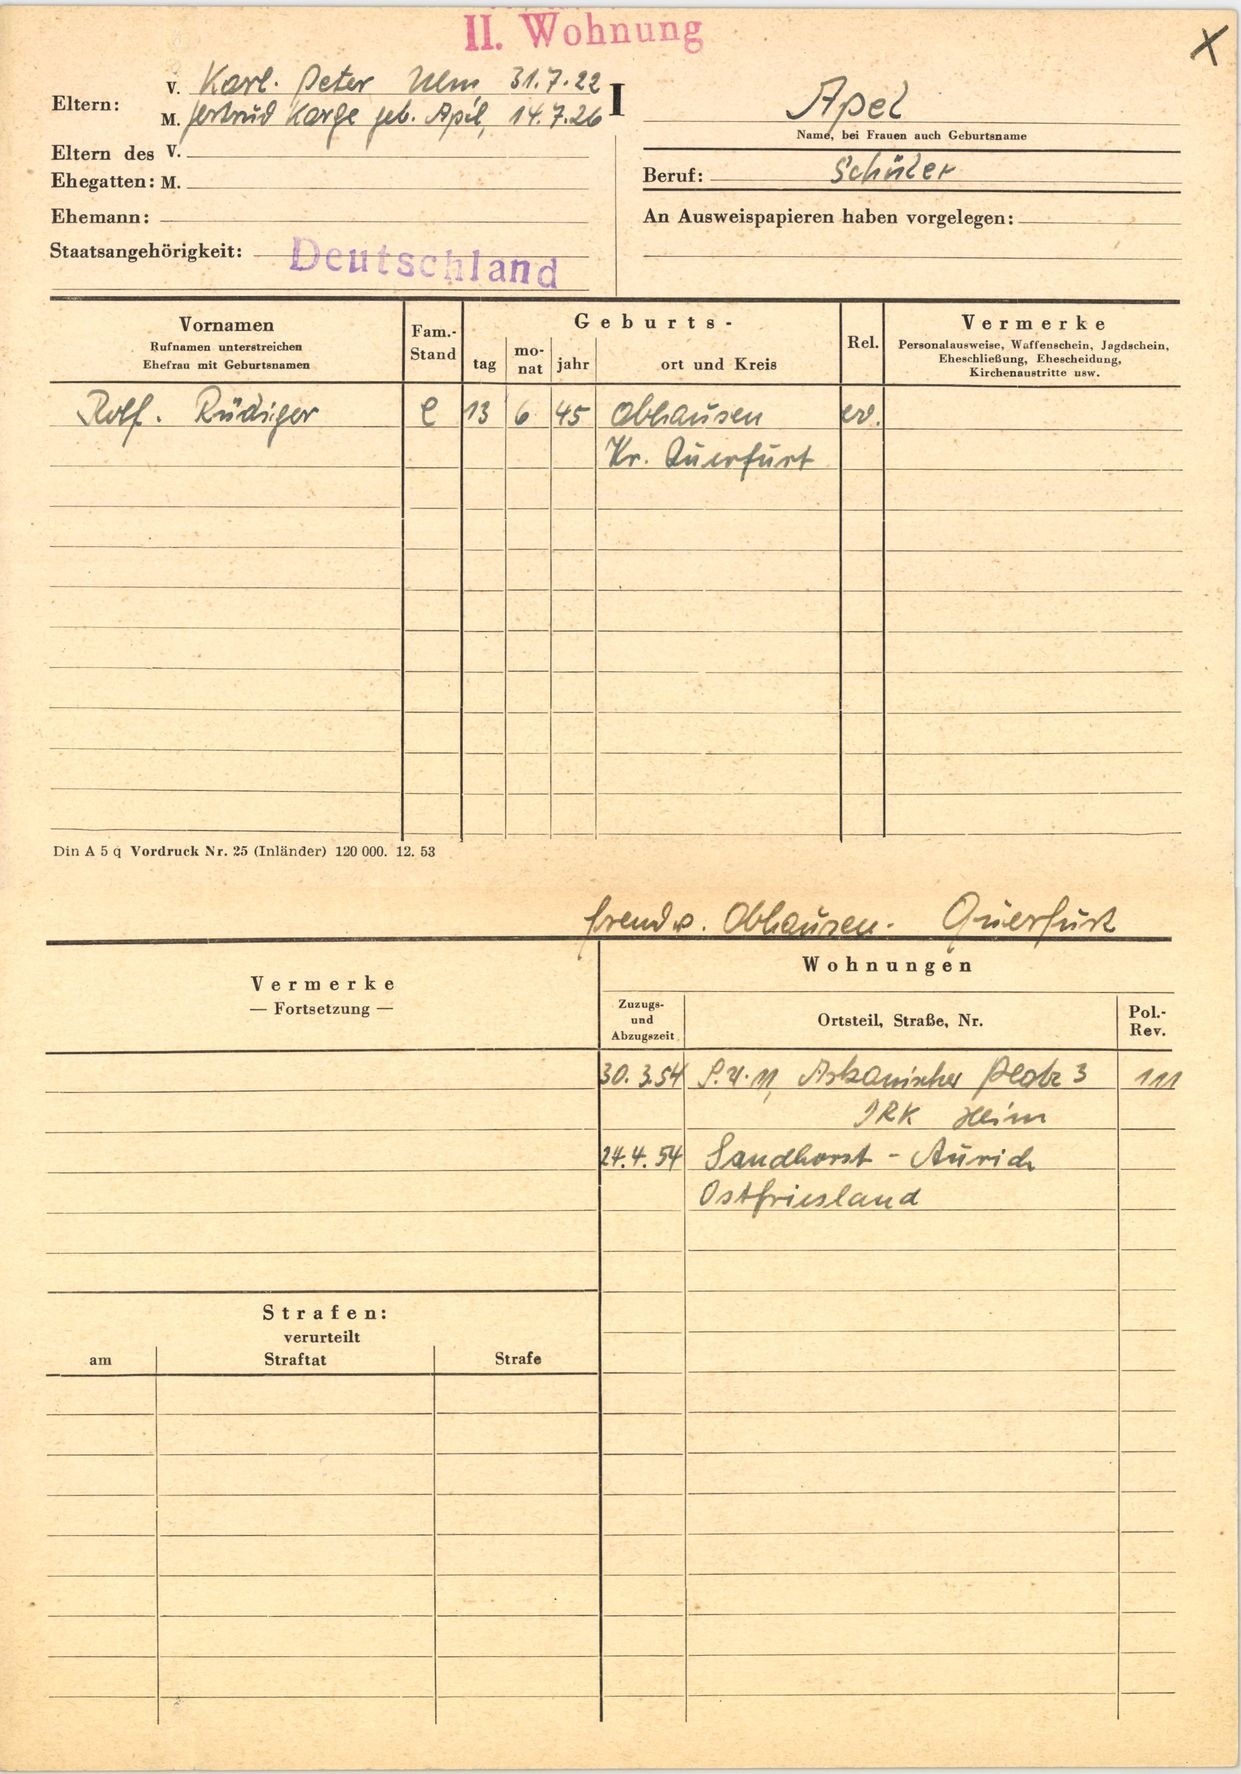
Apel